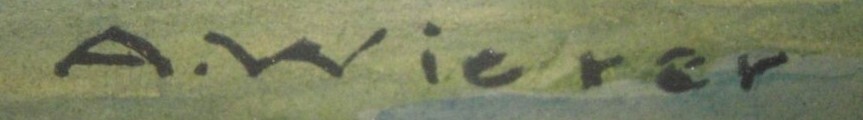
Signature of: alois wierer